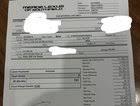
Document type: Invoice